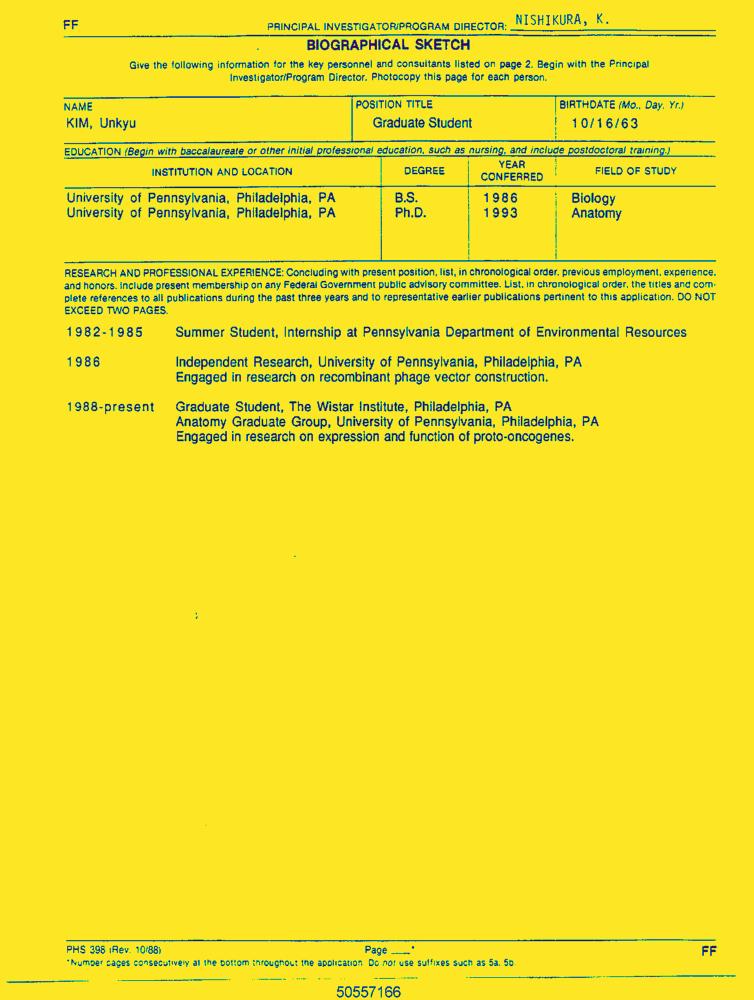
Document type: Resume-Doc